Question: What are the imaging findings?
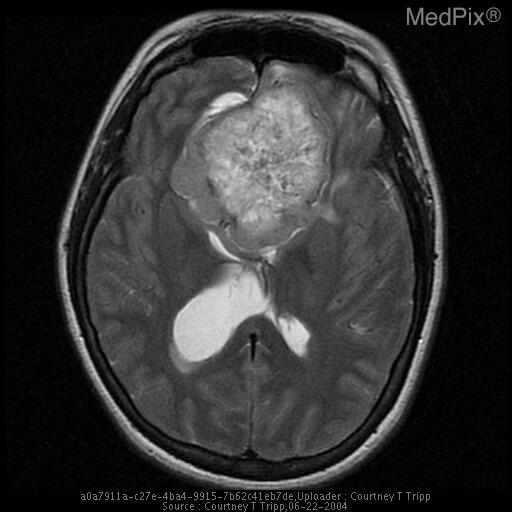
Answer: The imaging shows Large cicrumscribed midline mass overlying the planum sphenoidale causing "cortical buckling" of adjacent brain parenchyma.  Postcontrast images demonstrate enhancement of the periperipheral portion of the tumor, with a central non-enhancing region. T2WI: centrally nectotic circumscribed extraaxial mass located midline over the planum sphenoidale..